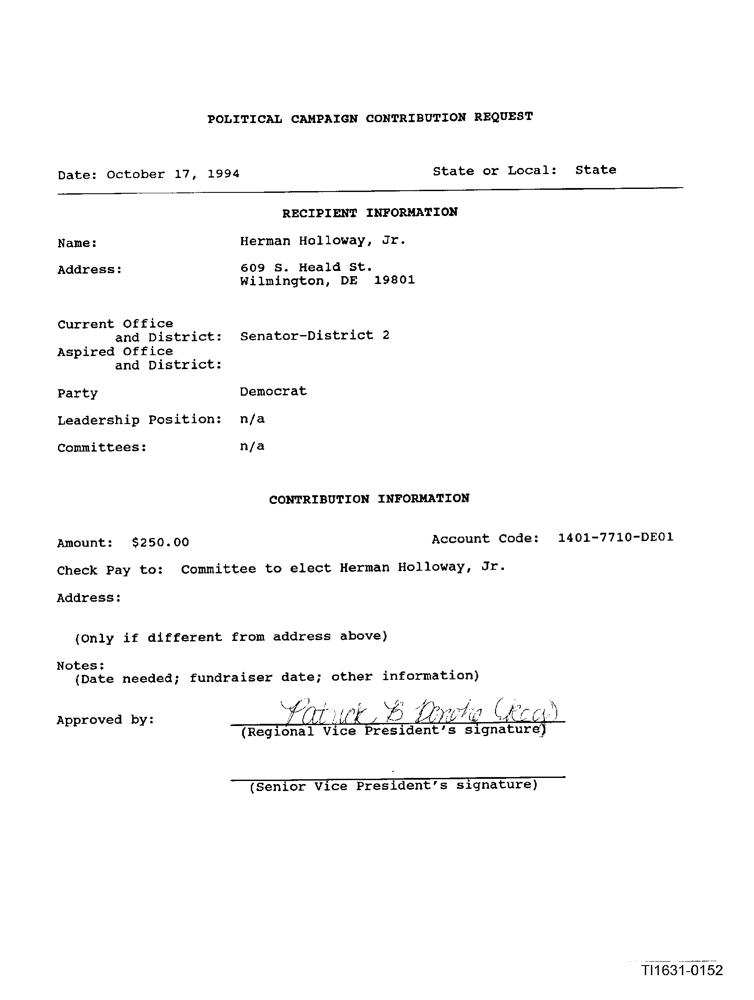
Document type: Invoice